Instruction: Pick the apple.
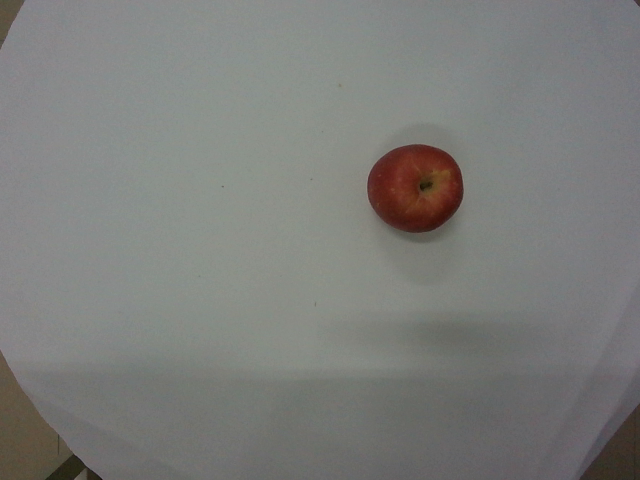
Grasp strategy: vertical